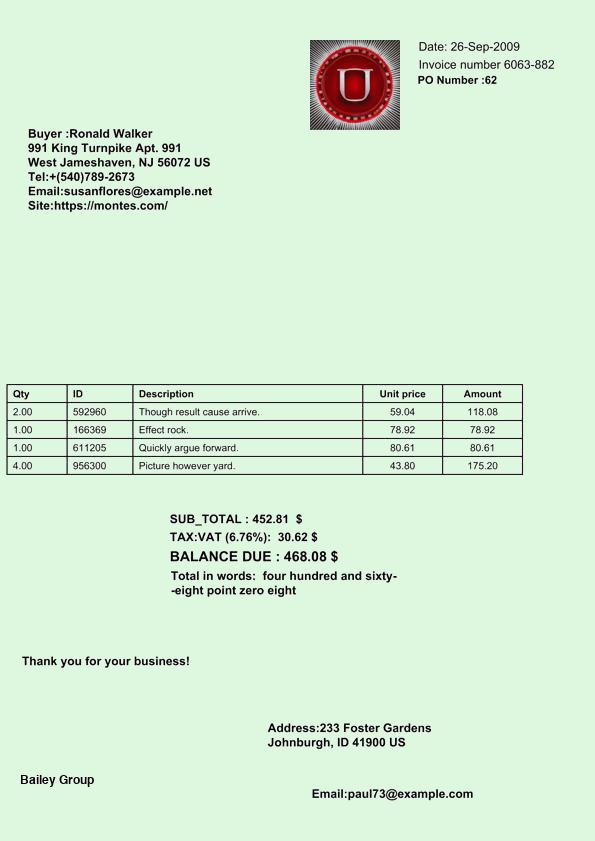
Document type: Invoice